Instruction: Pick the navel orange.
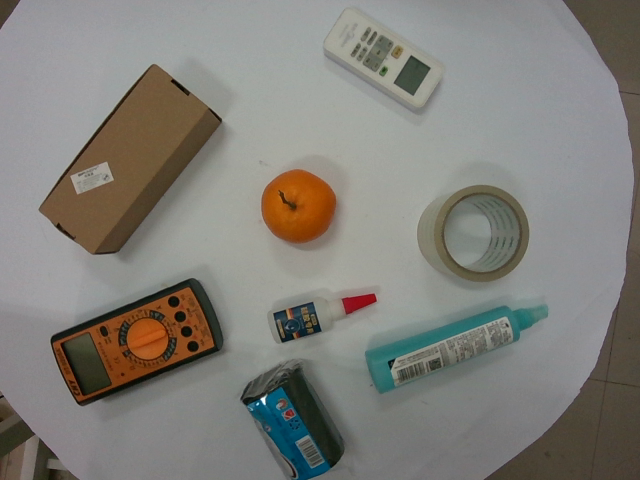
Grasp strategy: vertical